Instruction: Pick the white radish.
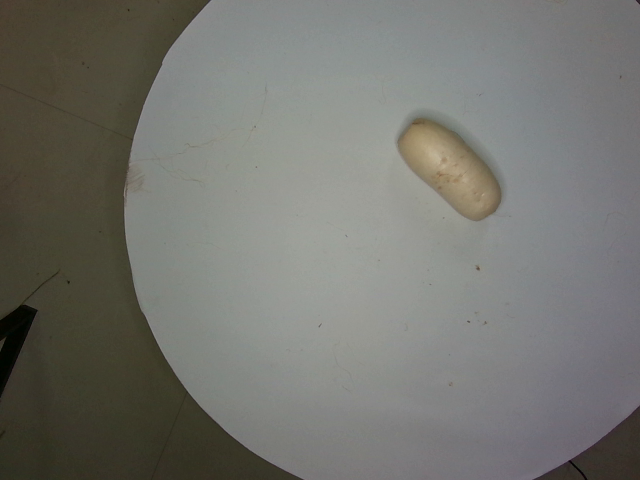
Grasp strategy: vertical